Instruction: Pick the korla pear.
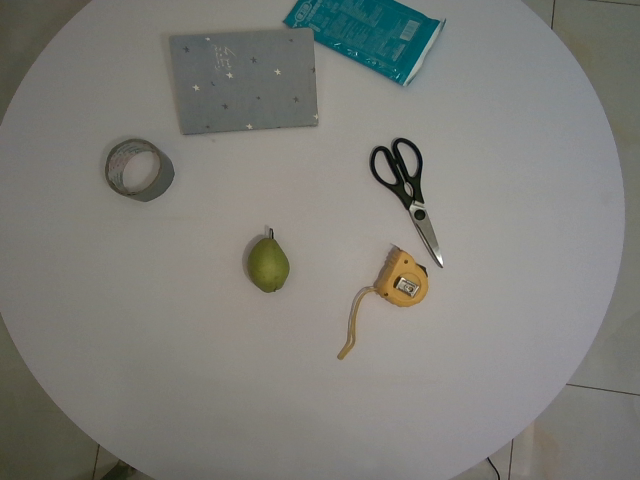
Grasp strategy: vertical